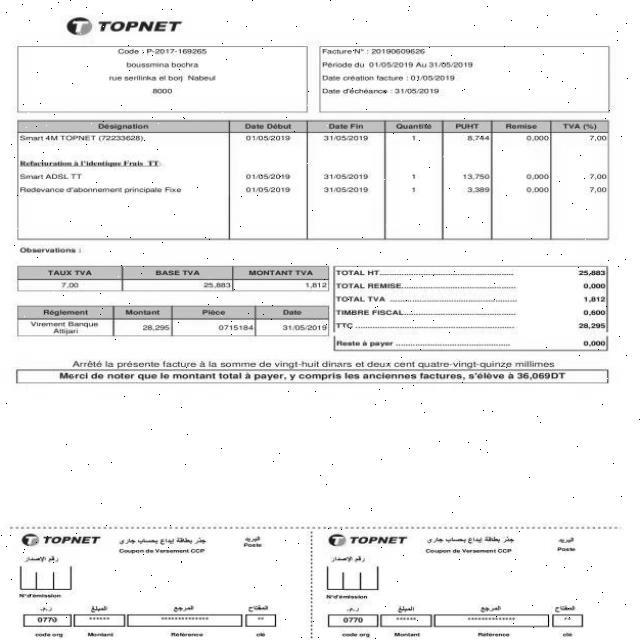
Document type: Invoice